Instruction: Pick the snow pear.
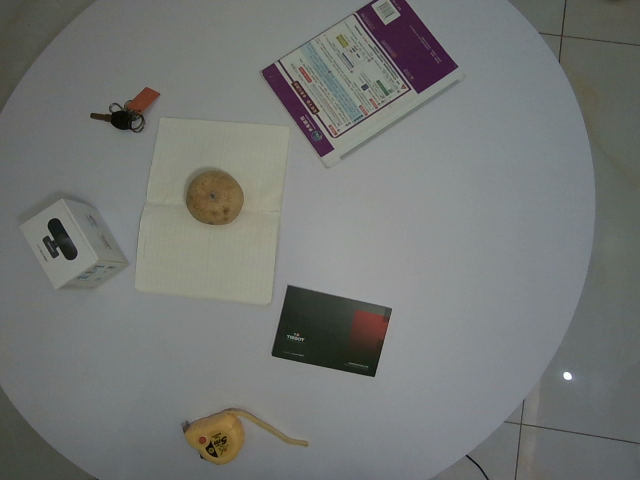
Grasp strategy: vertical